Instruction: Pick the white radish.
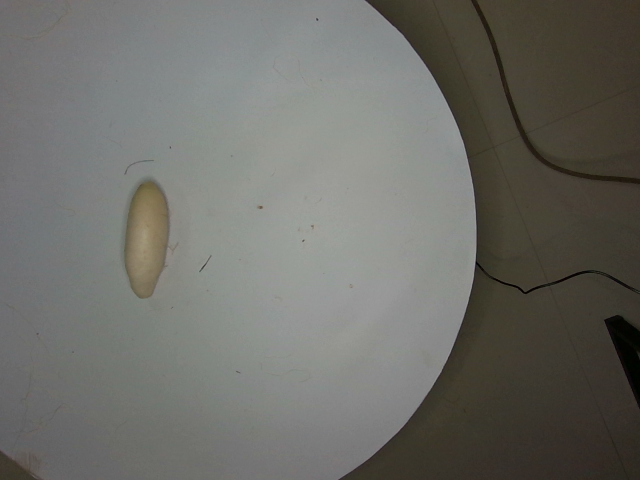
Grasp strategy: vertical